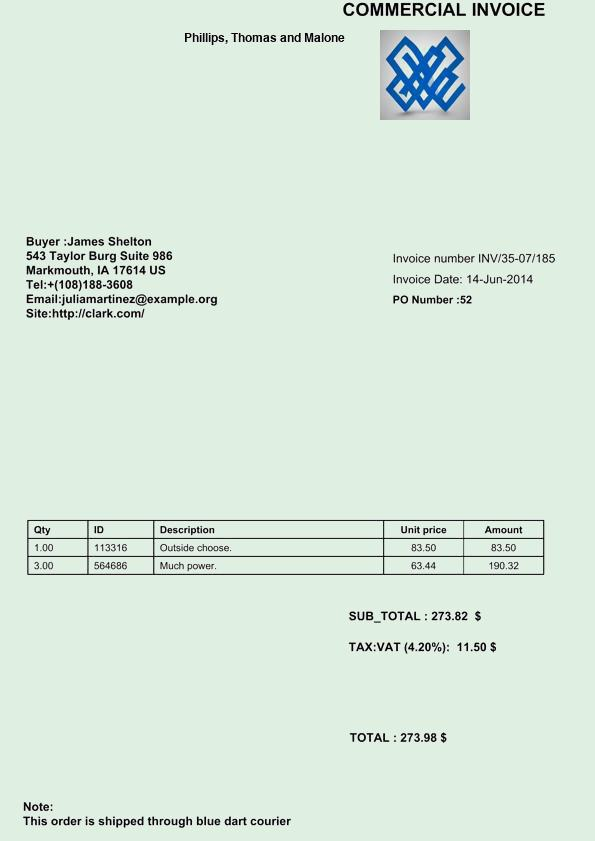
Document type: Invoice